Question: What is the total amount of taxes owed as per the document?
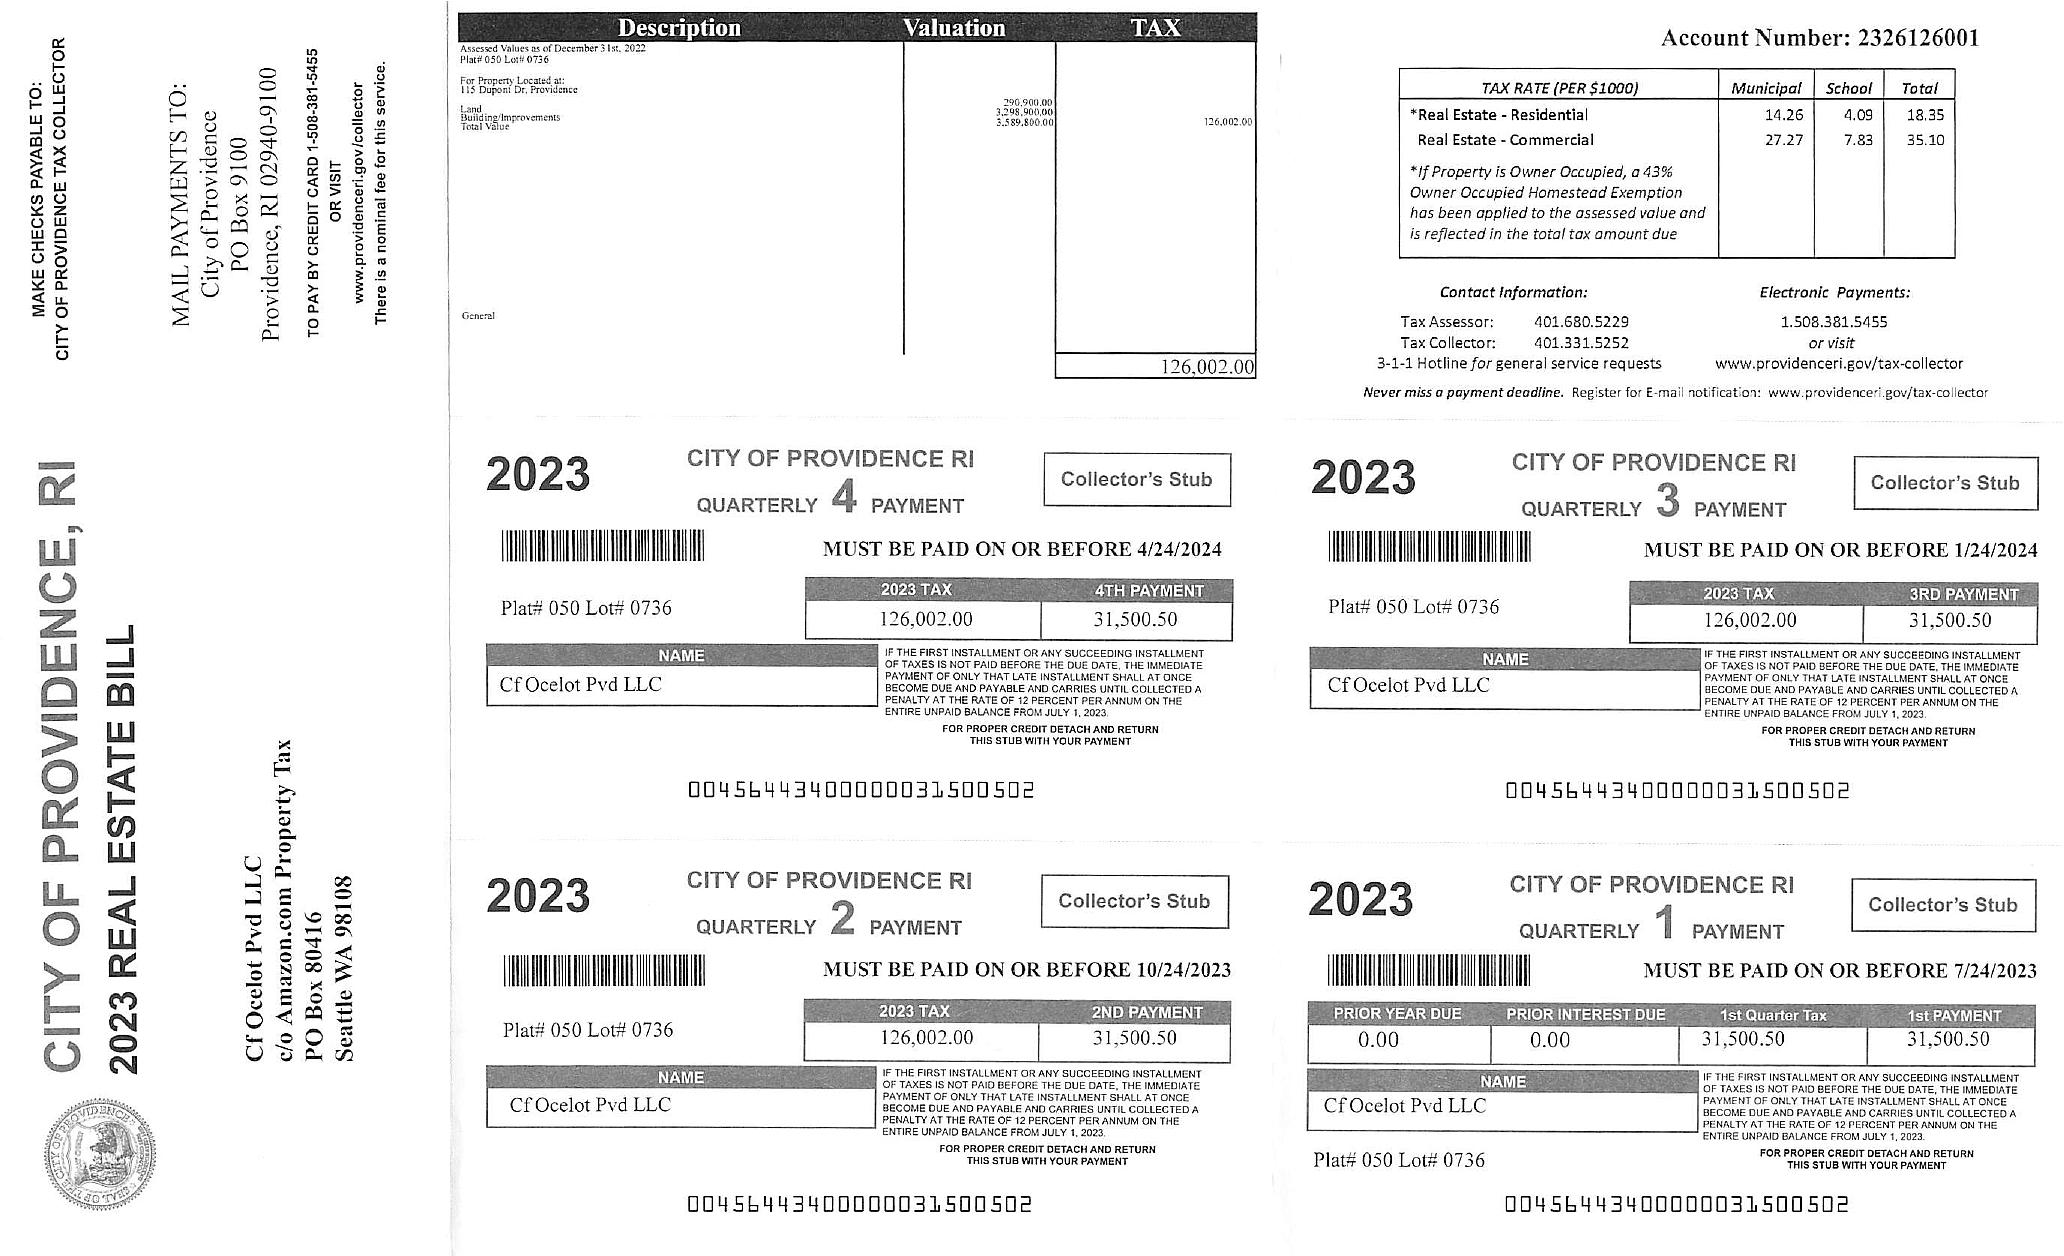
Answer: "$126,002.00 "